Question: How is the property described in the document?
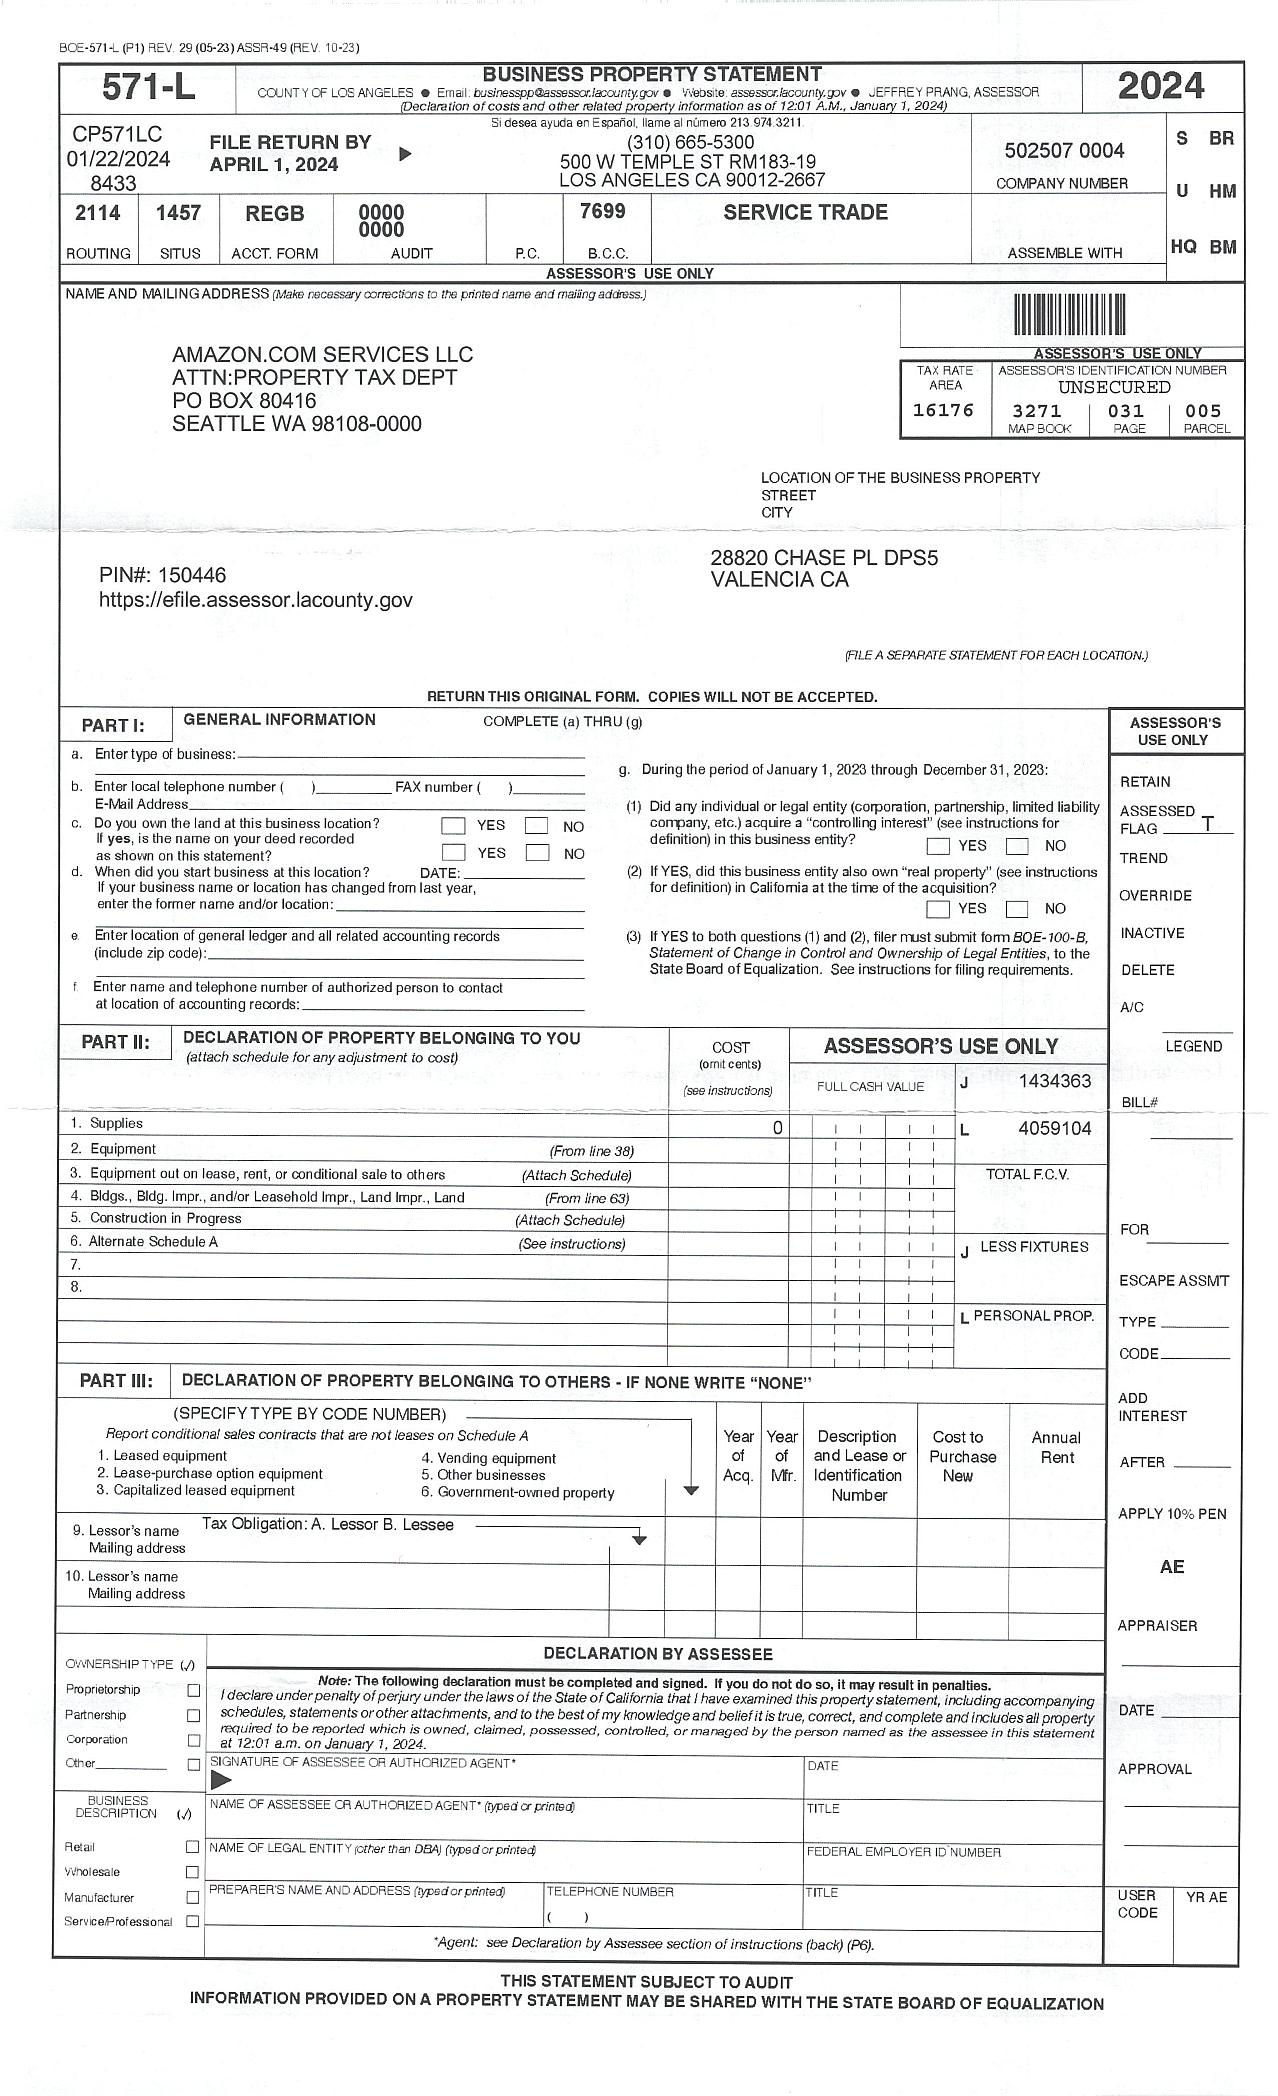
Answer: "SERVICE TRADE"